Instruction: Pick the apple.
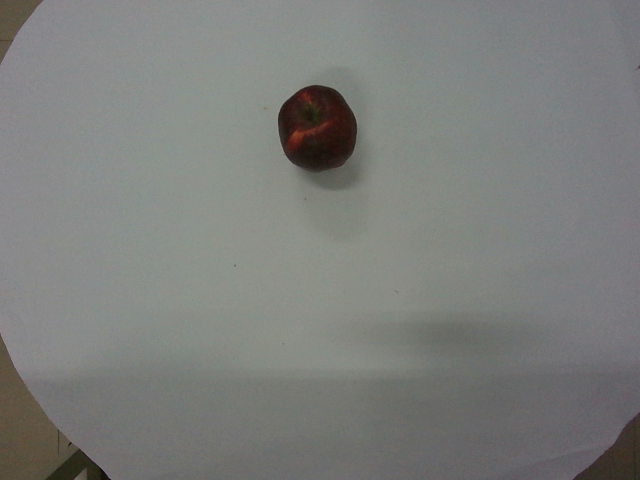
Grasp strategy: vertical